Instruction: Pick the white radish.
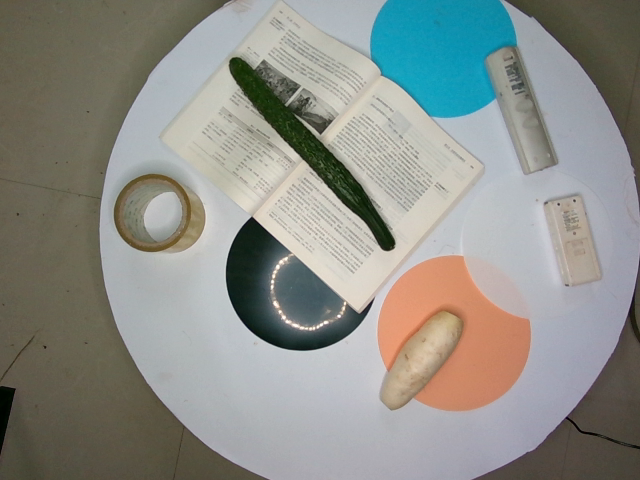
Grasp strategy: vertical